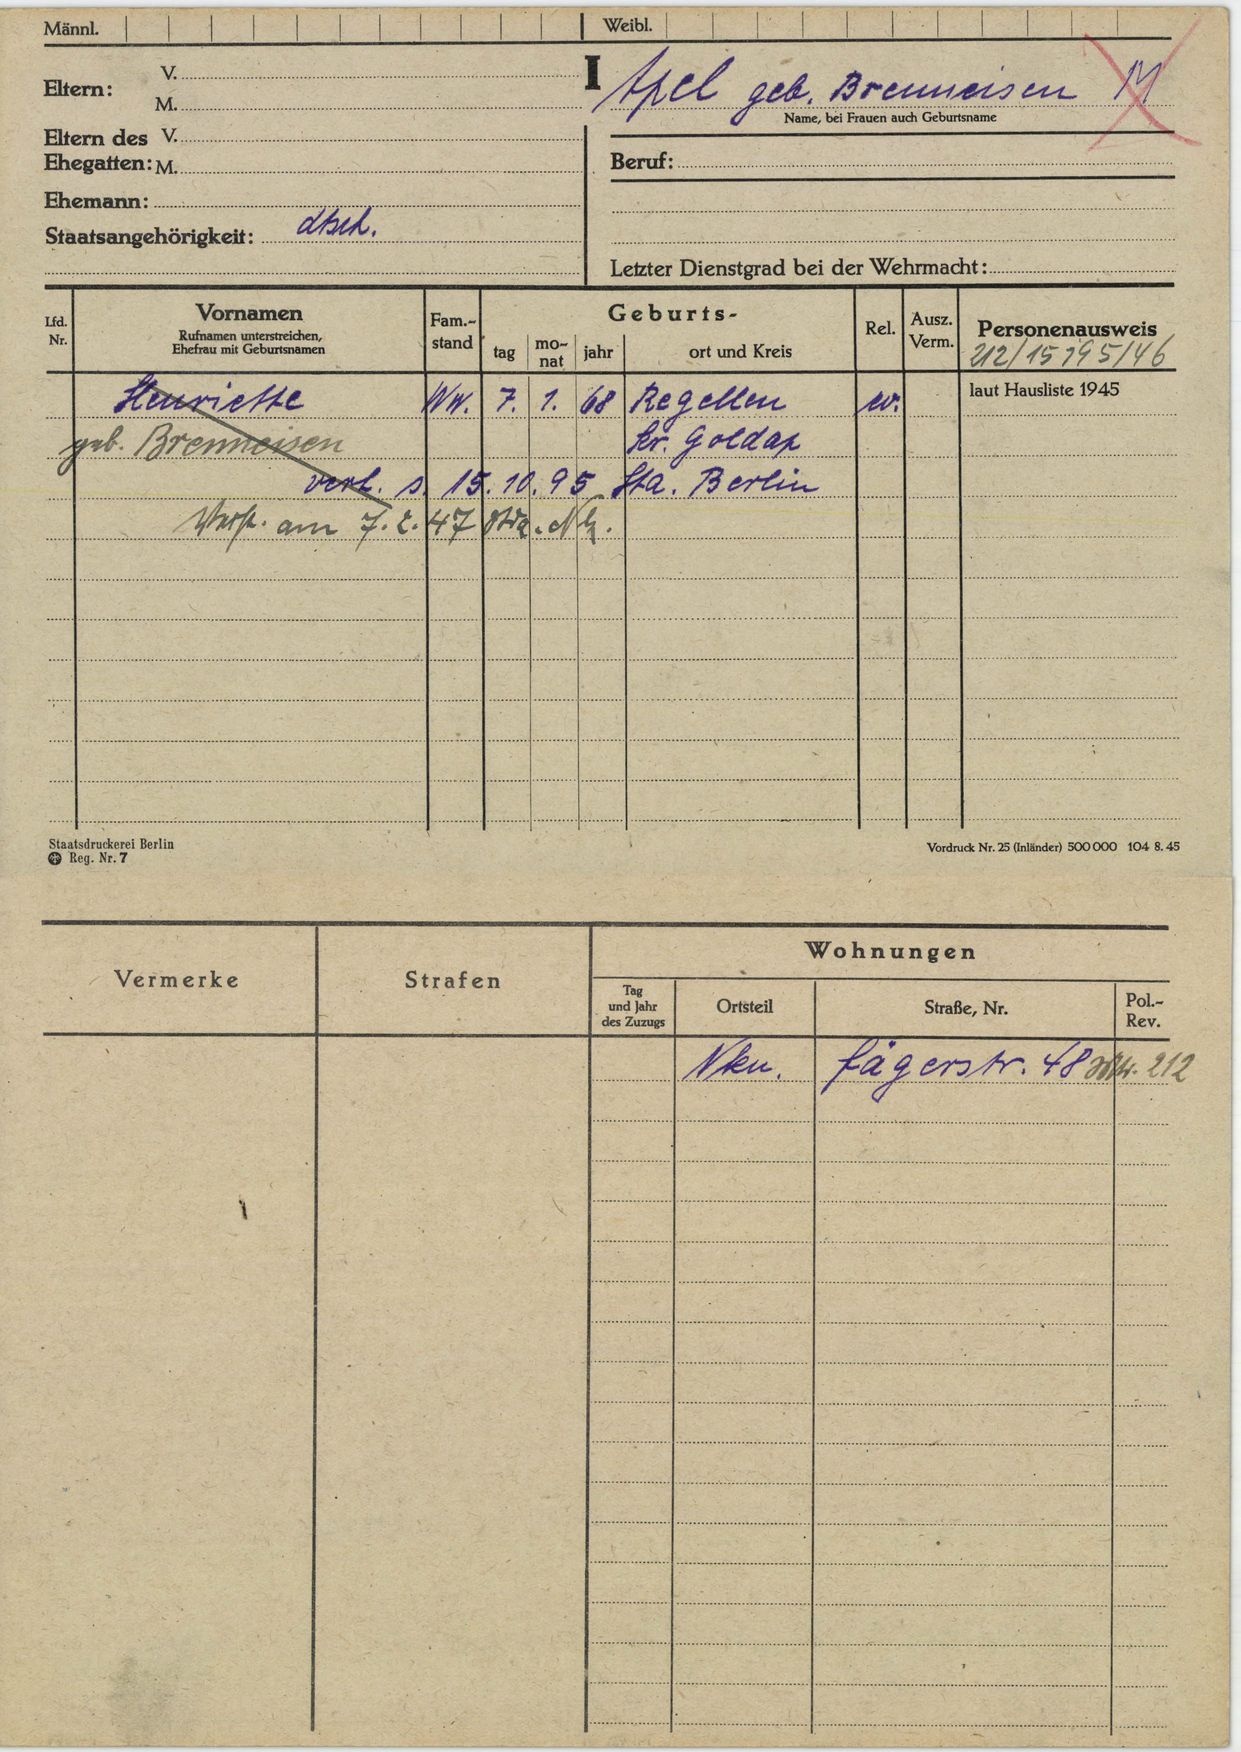
Apel geb. Brauneisen